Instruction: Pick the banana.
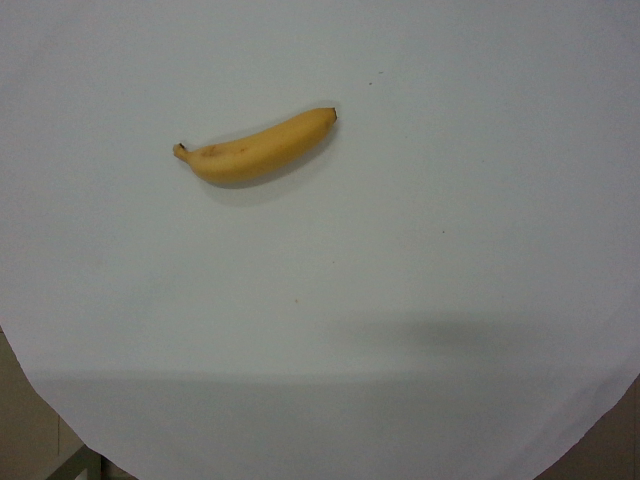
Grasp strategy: vertical